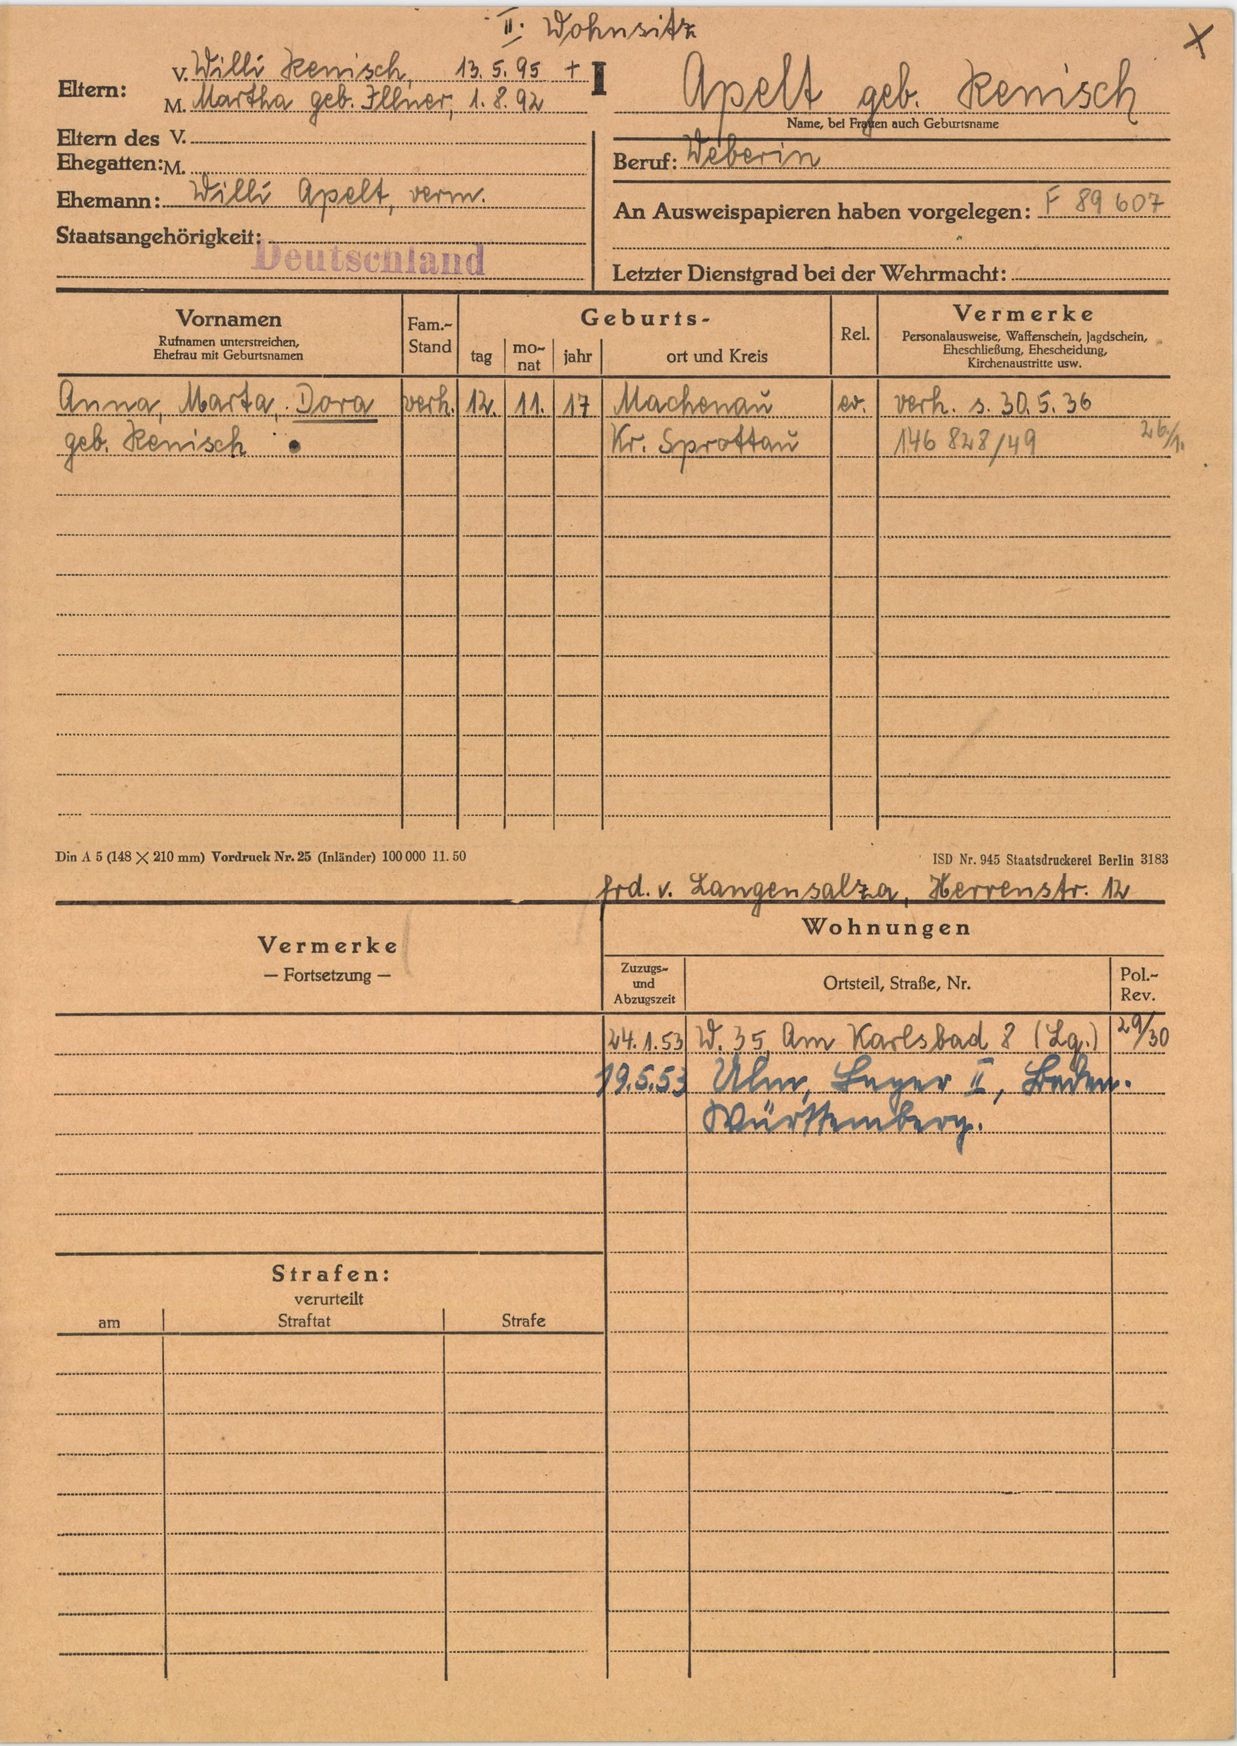
Apelt geb. Renisch